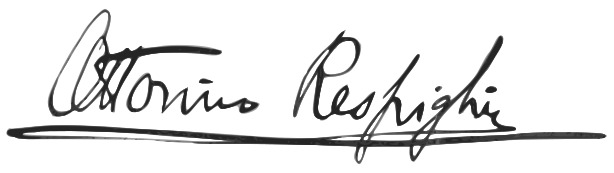
Signature of: ottorino respighi